Question: Talk about the condition:
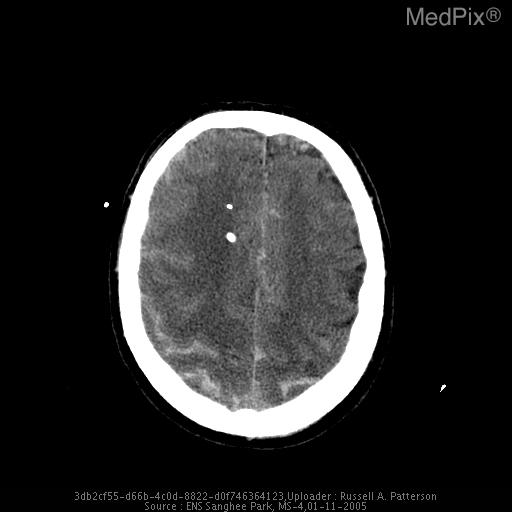
Answer: The disease is discussed as: In the U.S., annual incidence of aneurysmal non-traumatic SAH is about 6-25 per 100,000.  About 10-15% of pts die before they reach the hospital.  Mortality as high as 40% within first week.  Better/prompt management decreases mortality rates, although 1/3 have neurologic deficits.  Pt usu. experience severe HA and about half presents with LOC.  Most importantly, addressing ABC is crucial at the beginning and transferring the pt to hospital with appropriate radiolgic capabilities.

Non-contrast CT is initial study of choice. Once dx is made, cerebral angiography used to assess vascular anatomy, current bleeding site, and present of other aneurysms.  It also helps with operative planning mentioned above.

Many aneurysms may be treated with endovascular therapy, using coils or balloons to occlude the aneurysm neck - obviating the need for a craniotomy.  These interventional procedures can be performed at the time of diagnostic angiography.

References: eMedicine, 2004 UpToDate